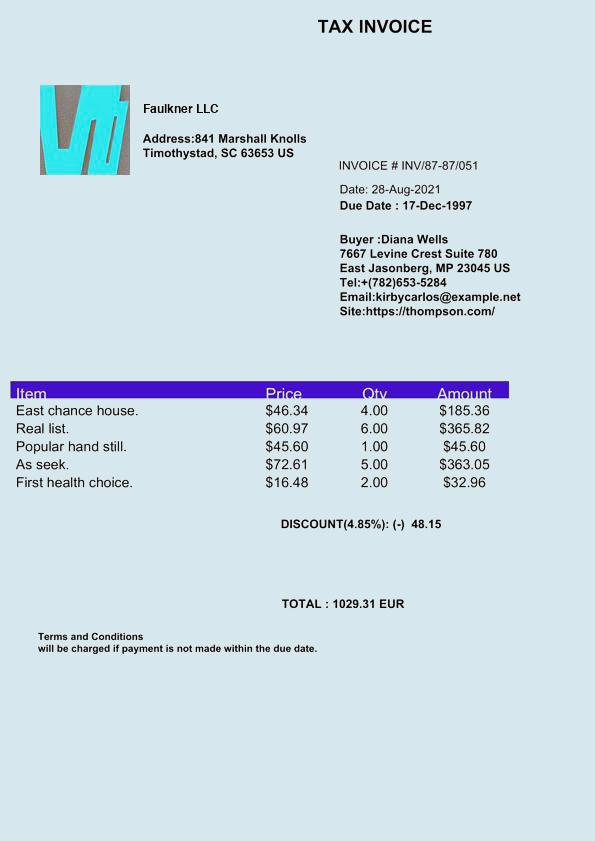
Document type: Invoice